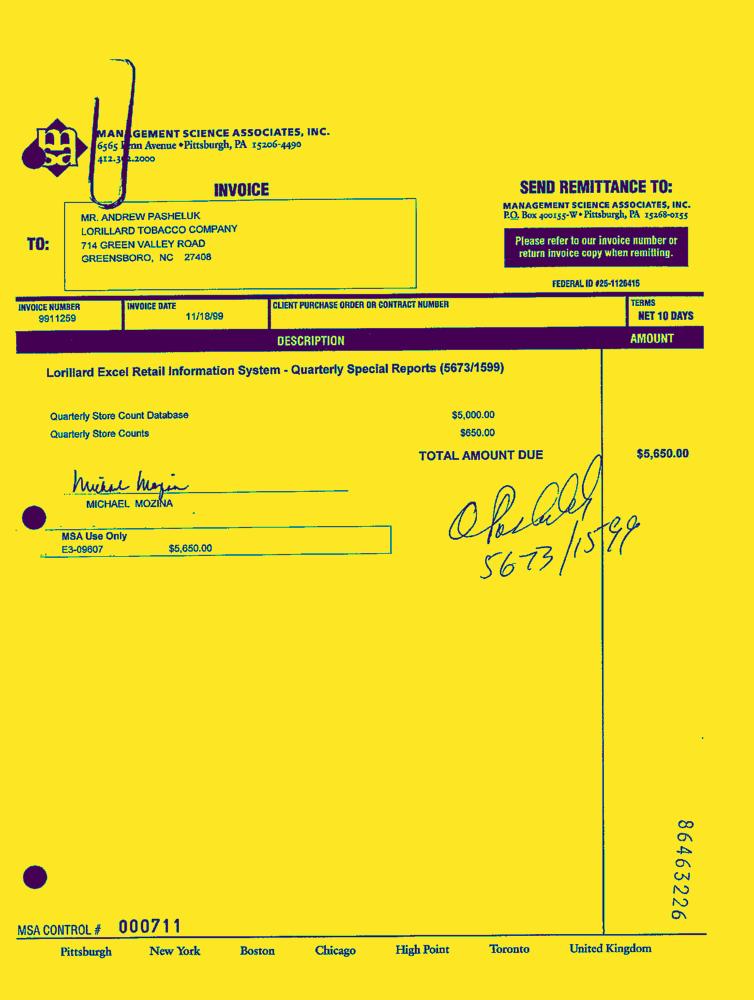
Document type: Invoice-Doc